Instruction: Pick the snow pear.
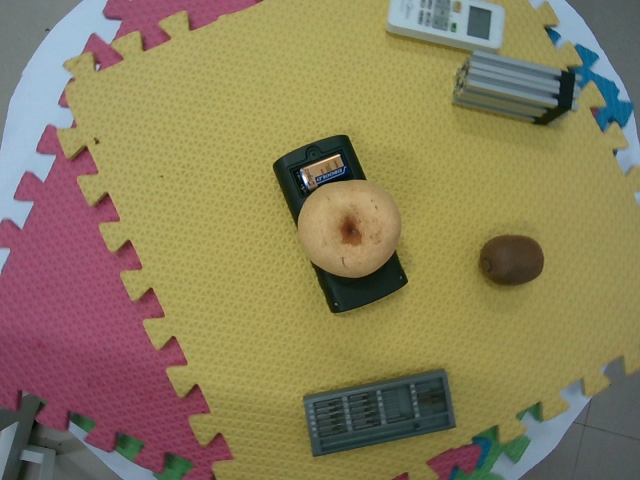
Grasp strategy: vertical